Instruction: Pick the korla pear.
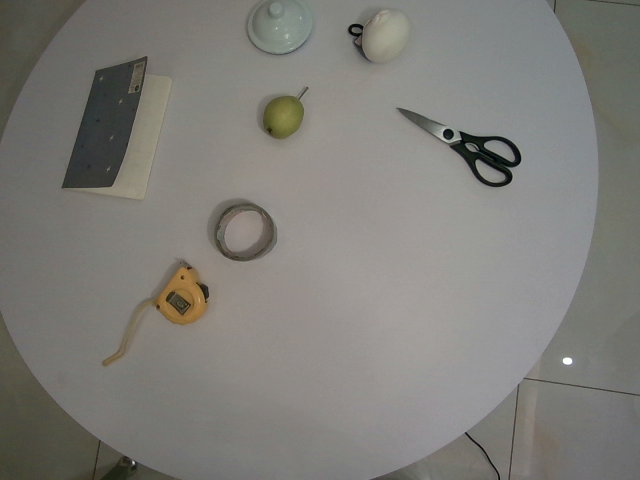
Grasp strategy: vertical